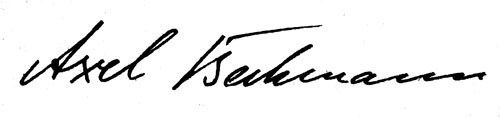
Signature of: axel beckmann